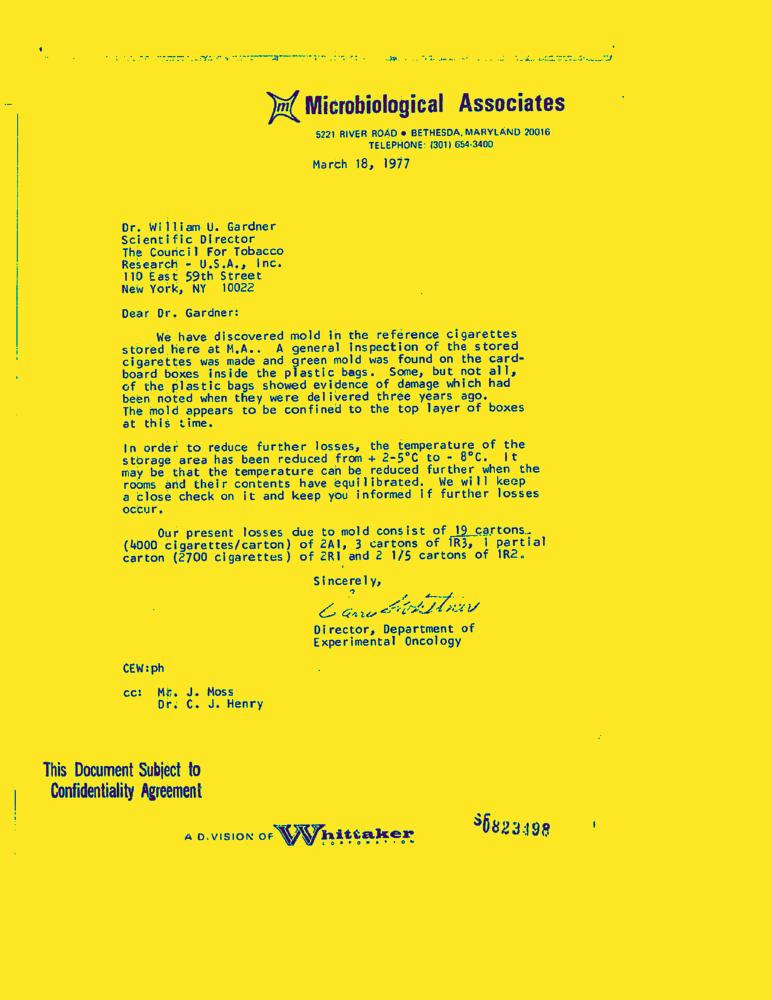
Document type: Letter-Doc